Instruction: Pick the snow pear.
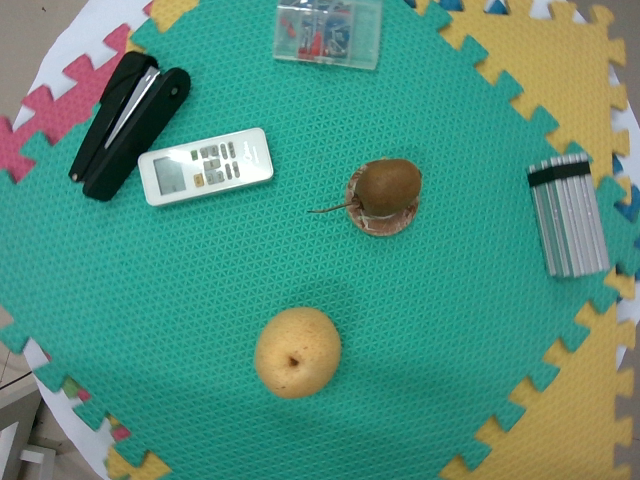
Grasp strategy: vertical